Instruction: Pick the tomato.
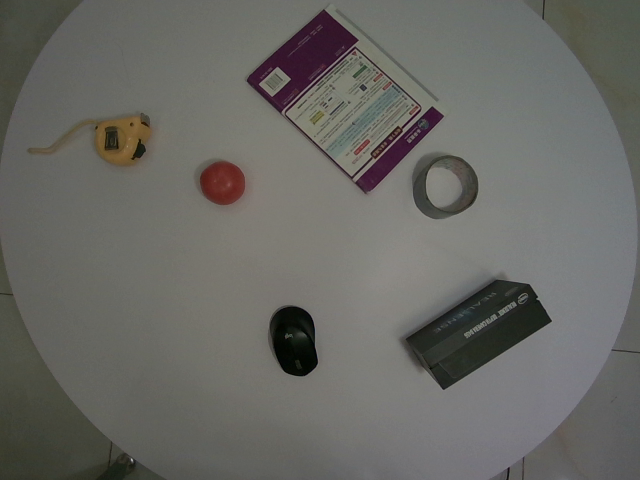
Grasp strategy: vertical